Question: What is the date of the hearing as scheduled in the document?
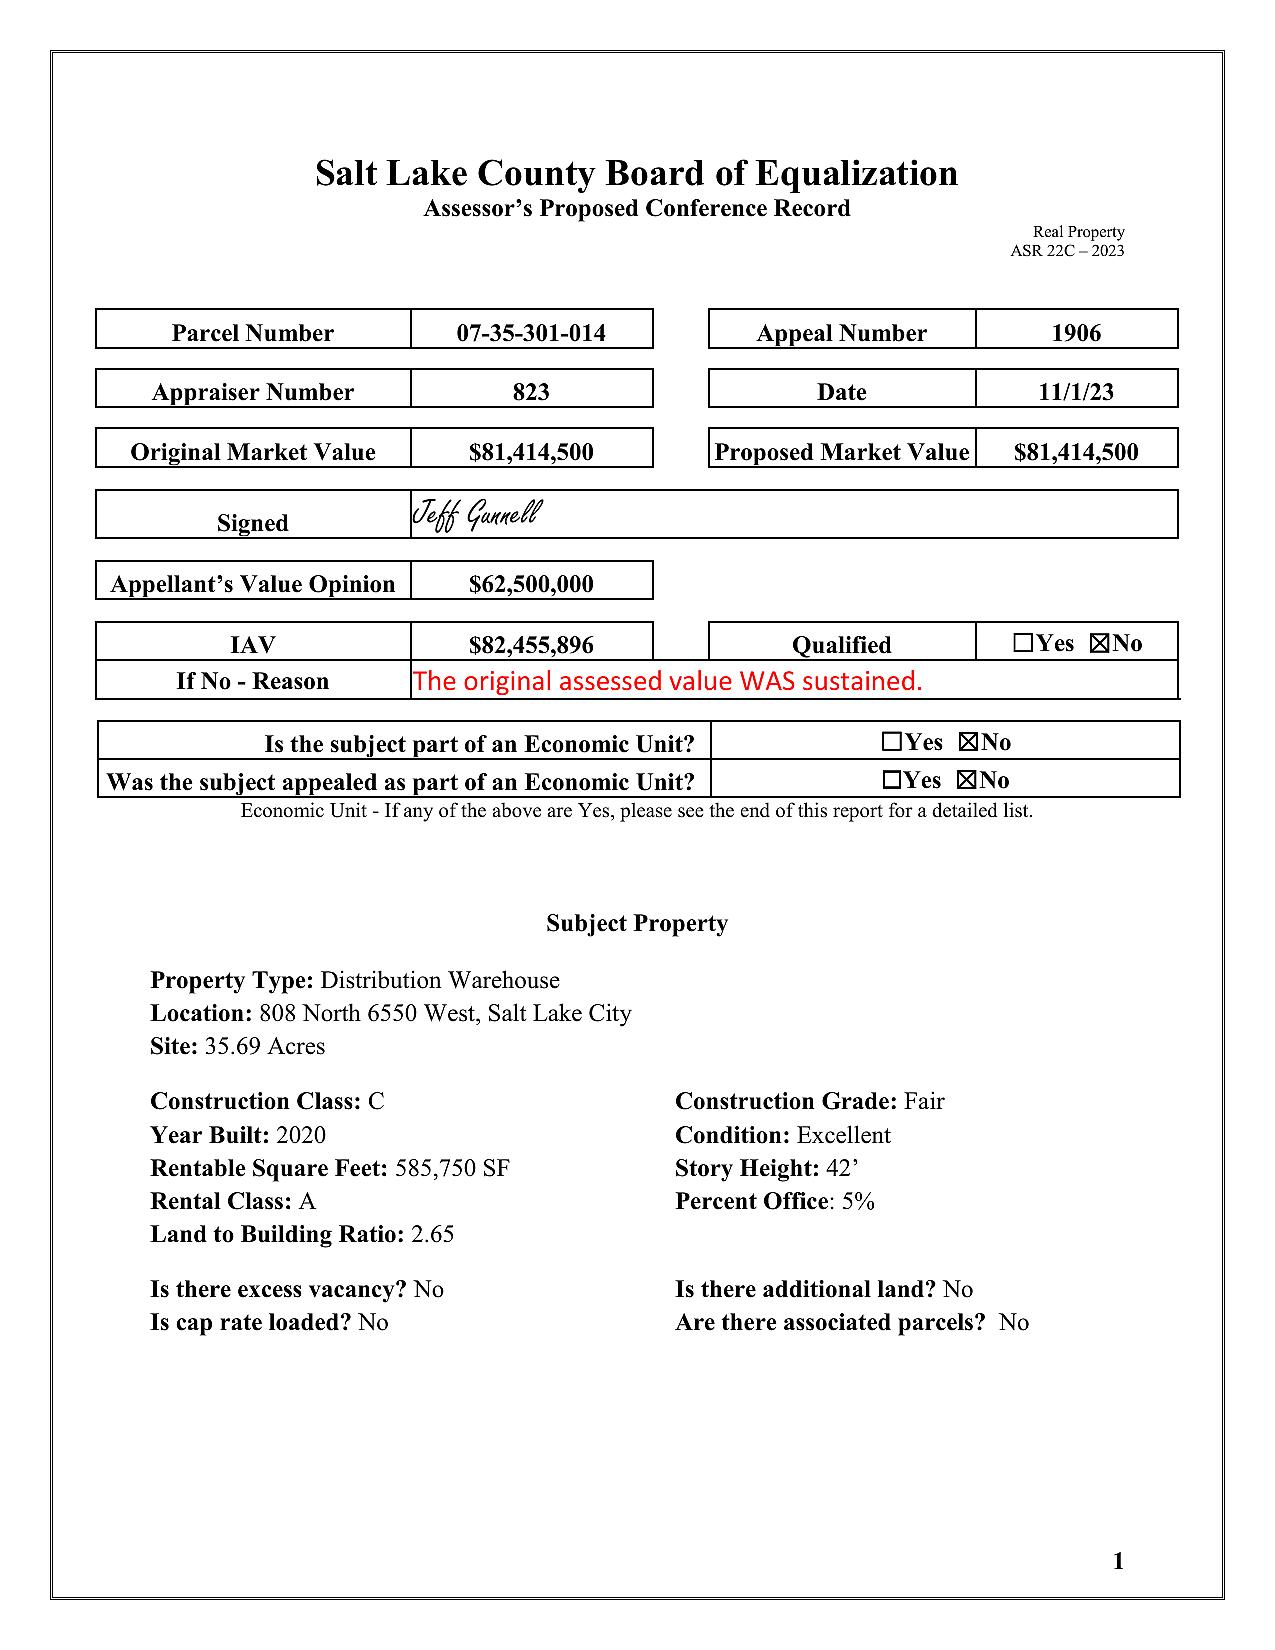
Answer: "11/1/23"